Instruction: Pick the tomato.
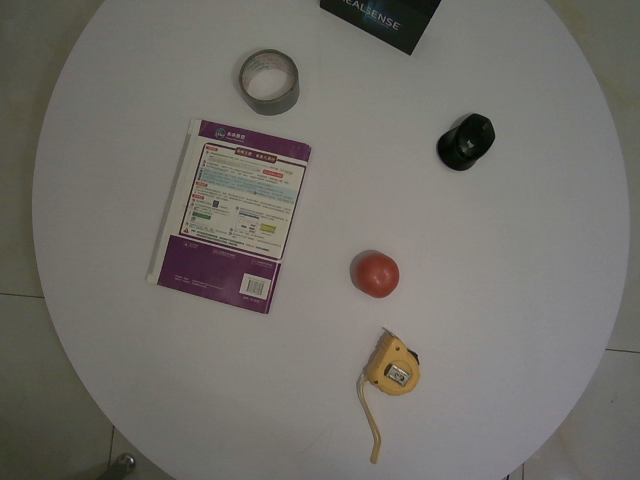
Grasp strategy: vertical